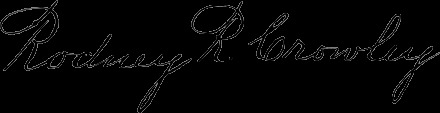
Signature of: rodney r crowley